Question: Explain the disease:
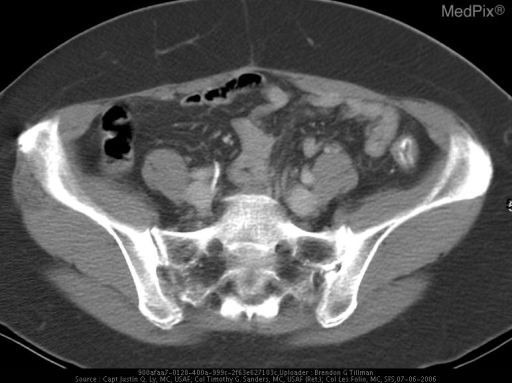
Answer: The disease is discussed as: Organism(s): Schistosomiasis Japonicum

Schistosomiasis (aka bilharzias or “snail fever”), is a chronic parasitic illness that, although rare in the United States, affects between 200 to 300 million people across the world, with another 600 million people at risk of contracting the infection.  This disease is endemic to 74 countries to include Central and South America, Egypt and other African nations, the Middle East, Asia (particularly rural areas in China), and India.  The infection is brought to the United States by immigrants and travelers returning from endemic areas.

The main species of blood flukes or Schistosomes to infect humans are S. mansoni, S. japonicum, S. mekongi, and S. haematobium.  The first three species characteristically affect the gastrointestinal tract (inhabiting the portal veins) and the latter typically affects the urinary tract (inhabit veins of bladder) and is the most common cause of bladder calcification in the world.  The incidence in males is nine times greater than in females.  Risk factors include but are not limited to extreme poverty, lack of public health facilities, and poor sanitary conditions.  Infection most commonly occurs in adults who live in rural areas and/or who work in either the agricultural or freshwater fishing fields.

Route of Infection: Schistosomiasis is a chronic infection caused by parasitic trematode worms that currently affects 200 million people in subtropical and tropical environments and is not an insignificant threat to deployed military members. Schistosomiasis infection in humans begins with cercariae penetration of the skin or buccal mucosal from a contaminated water source.  Schistosome ova are subsequently deposited within the liver, gastrointestinal tract, and genitourinary tract and a granulomatous and fibrotic reaction ensues, resulting in a multisystemic and often nonspecific clinical manifestations.  Schistosomiasis is major cause of portal hypertension worldwide and can potentially result in permanent gastrointestinal and urinary system damage if not appropriately treated.

Clinical:  Clinical manifestations can be separated into three different phases: acute, chronic, and severe.  Also known as Katayama fever, the acute phase is usually found in children or young adults who have not had any prior exposure to Schistosomes.  Believed to be the result of high antigen exposure, this early phase is more commonly associated with S. japonicum infections.  Clinical manifestations of this early phase include: dermatitis, bronchospasm, fever, malaise, diarrhea, lymphadenopathy, and arthralgia; amongst other nonspecific complaints.  The chronic phase, which is usually subclinical, is characterized clinically by diarrhea and fevers.  There may be related growth rate depression, hepato- and/or splenomegaly, and complications of hepatic fibrosis (i.e. portal hypertension, hepatosplenomegaly, ascites, varices of the esophagus and related hemetemesis).

The most frequent cause of death in hepatosplenic schistosomiasis is gastrointestinal bleeding.  Bladder fibrosis may contribute to ureteral obstruction, pyelonephritis, and hydronephrosis which can lead to renal failure.  Bladder infection has been linked with the development of bladder carcinoma.  The severe phase of disease, unlike the chronic phase, is typically symptomatic.

The Schistosome has a complex life cycle: humans are infected through contact with contaminated fresh water.  The pathophysiology of gastrointestinal calcification is related to the Schistosome fluke eggs deposited in tissues and not caused by the flukes themselves.  Following deposition of these Schistoma fluke eggs within the venules of the urinary tract (most commonly the bladder and distal ureters), and gastrointestinal tract lumen, there is development of a hypersensitivity or granulomatous reaction and fibrosis around the Schistosome eggs.  The severity or degree of calcification correlates with the number of eggs deposited.  Many of the eggs are swept back into the liver, where they become lodged within the parenchyma and result in hepatic calcification, fibrosis and associated portal hypertension.

Clinical manifestations can be separated into three different phases: acute, chronic, and severe.  Also known as Katayama fever, the acute phase is usually found in children or young adults who have not had any prior exposure to Schistosomes.  Believed to be the result of high antigen exposure, this early phase is more commonly associated with S. japonicum infections.  Clinical manifestations of this early phase include: dermatitis, bronchospasm, fever, malaise, diarrhea, lymphadenopathy, and arthralgia; amongst other nonspecific complaints.  The chronic phase, which is usually subclinical, is characterized clinically by diarrhea and fevers.  There may be related growth rate depression, hepato- and/or splenomegaly, and complications of hepatic fibrosis (i.e. portal hypertension, hepatosplenomegaly, ascites, varices of the esophagus and related hemetemesis).

The most frequent cause of death in hepatosplenic schistosomiasis is gastrointestinal bleeding.  Bladder fibrosis may contribute to ureteral obstruction, pyelonephritis, and hydronephrosis which can lead to renal failure.  Bladder infection has been linked with the development of bladder carcinoma.  The severe phase of disease, unlike the chronic phase, is typically symptomatic.

The diagnosis can be readily made through the identification of eggs in stool in S. japonicum and S. mansoni infection or by detecting eggs in urine in S. haematobium infection.   Other more aggressive means of definitive diagnosis include liver, rectal, or bladder biopsy.  Additonal nonaggressive yet relatively sensitive diagnostic tests include oval precipitaiton testing and an intradermal immunological skin test for the Schistosome antigen.

Imaging can play a role in demonstrating the extent of organ involvement and complications of Schistosomiasis infection.  Conventional radiography may be the initial means of detecting calcification of the bladder or distal ureters (parallel linear radiodense appearance).  Intravenous pyleogram (IVP) or cystography in particular are very good studies for demonstrating ureteritis cystica, ureteral stricture (or dilation), hydronephrosis, mucosal irregularity, urolithiasis, decreased bladder capacity, bladder tumor, and inflammatory pseudoployps.  CT is useful and more sensitive than radiography for the detection and characterization of urolithiasis and pyelonephritis.

Nodular hepatic lesions have been demonstrated sonographically and by CT in acute Schistosomiasis.  In the colon, extensive curvilinear or tram-track calcifications have been identified in patients with schistosomiasis japonica. Another study involving intravenous contrast-enhanced CT in Schistosomiasis japonica hepatic infection, showed septal, amorphous, and capsular contrast enhancement patterns.  This study concluded that septal enhancement may suggest the diagnosis of hepatic schistosomiasis japonica, particularly when calcification is not identified on noncontrast CT study.  The most reliable diagnostic techniques for detecting chronic bladder disease are cystoscopy, serology, CT and to a lesser extent urography.  Urinalysis in chronic disease may result in missed detection of disease that would otherwise be identified during the early phase of disease.

http://tmcr.usuhs.mil/tmcr/chapter2/intro.htm